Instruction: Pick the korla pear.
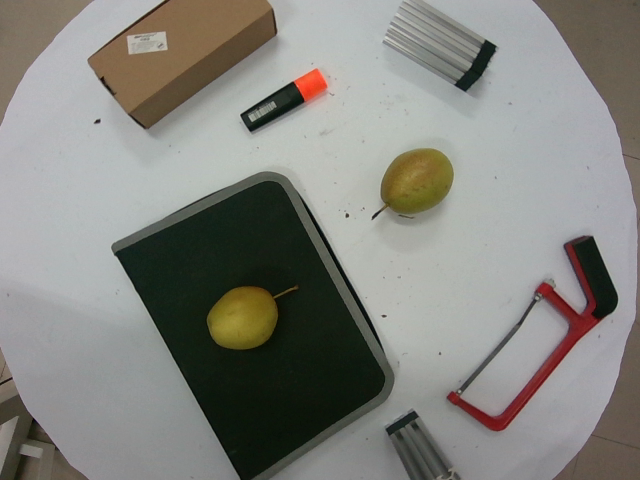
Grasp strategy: vertical